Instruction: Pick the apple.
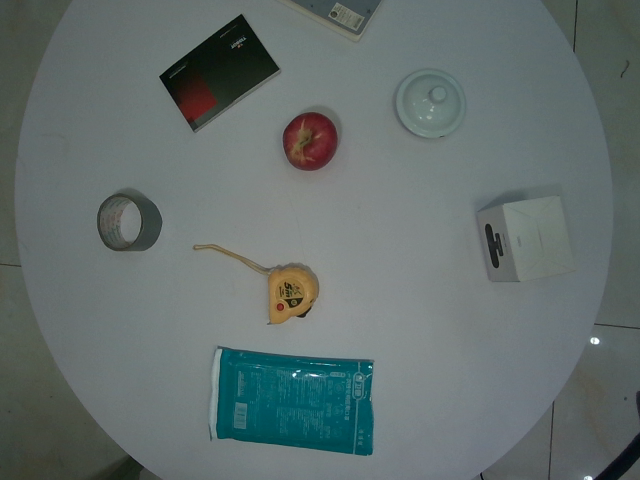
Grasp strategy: vertical